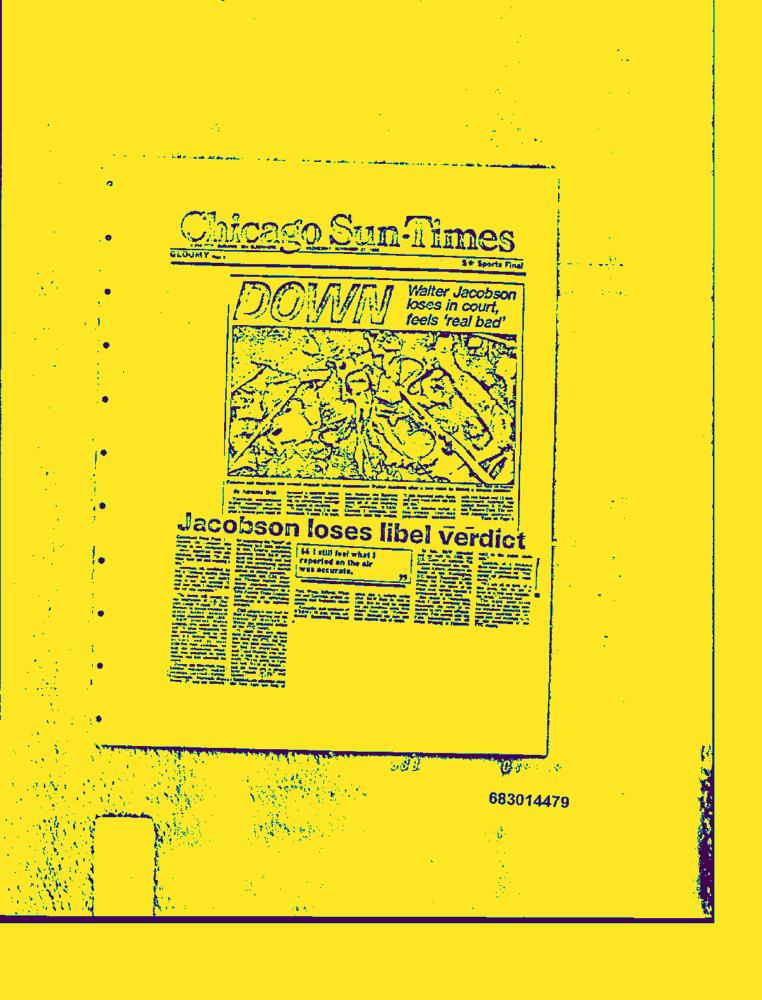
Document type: News-Article